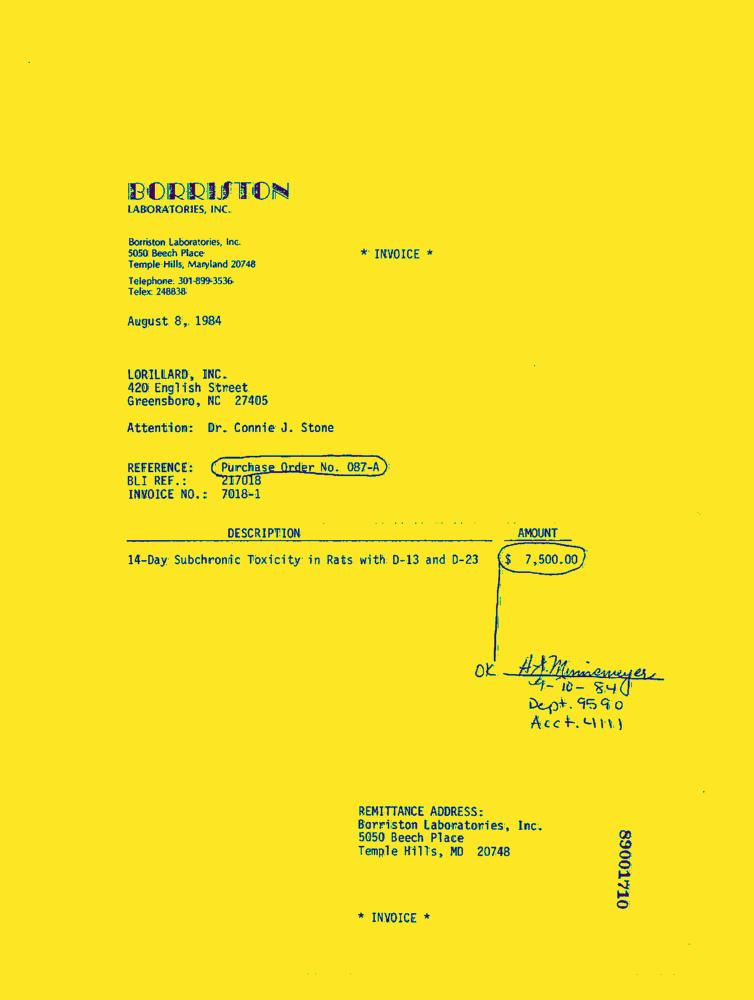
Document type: Invoice-Doc